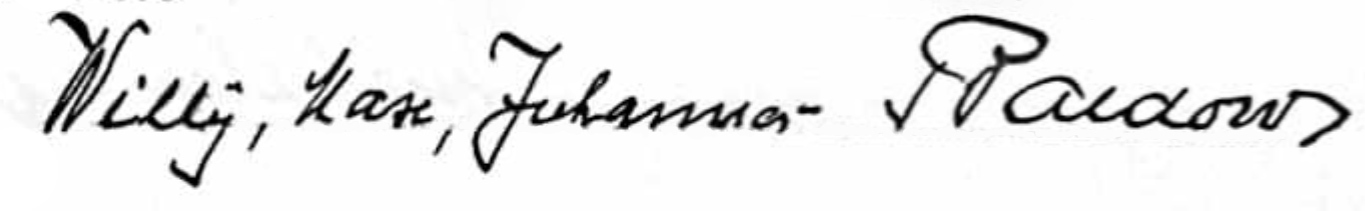
Signature of: willy baldow